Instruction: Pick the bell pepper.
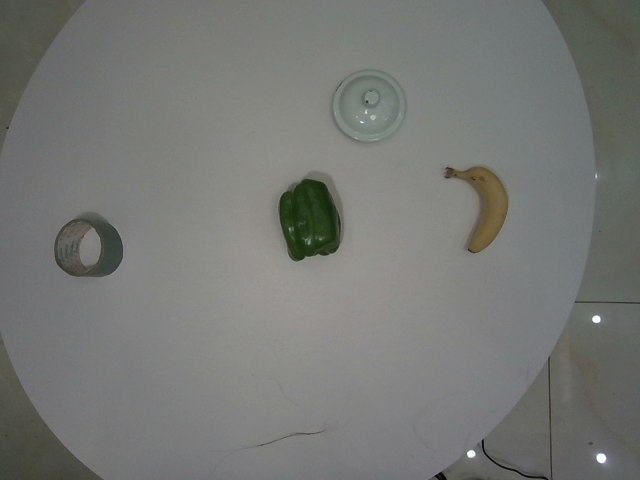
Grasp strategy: vertical